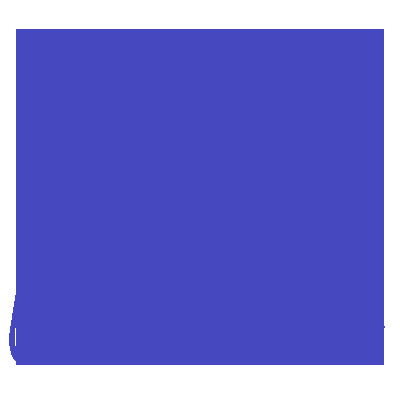
Signature of: franco caselli